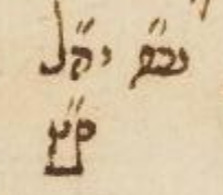
Signature of: ishak ha levi